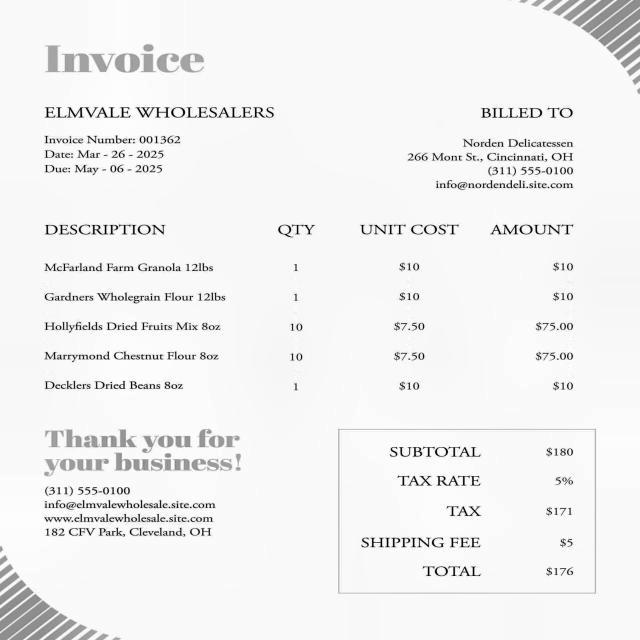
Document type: Invoice